Question: What is the name of the tenant mentioned in the document?
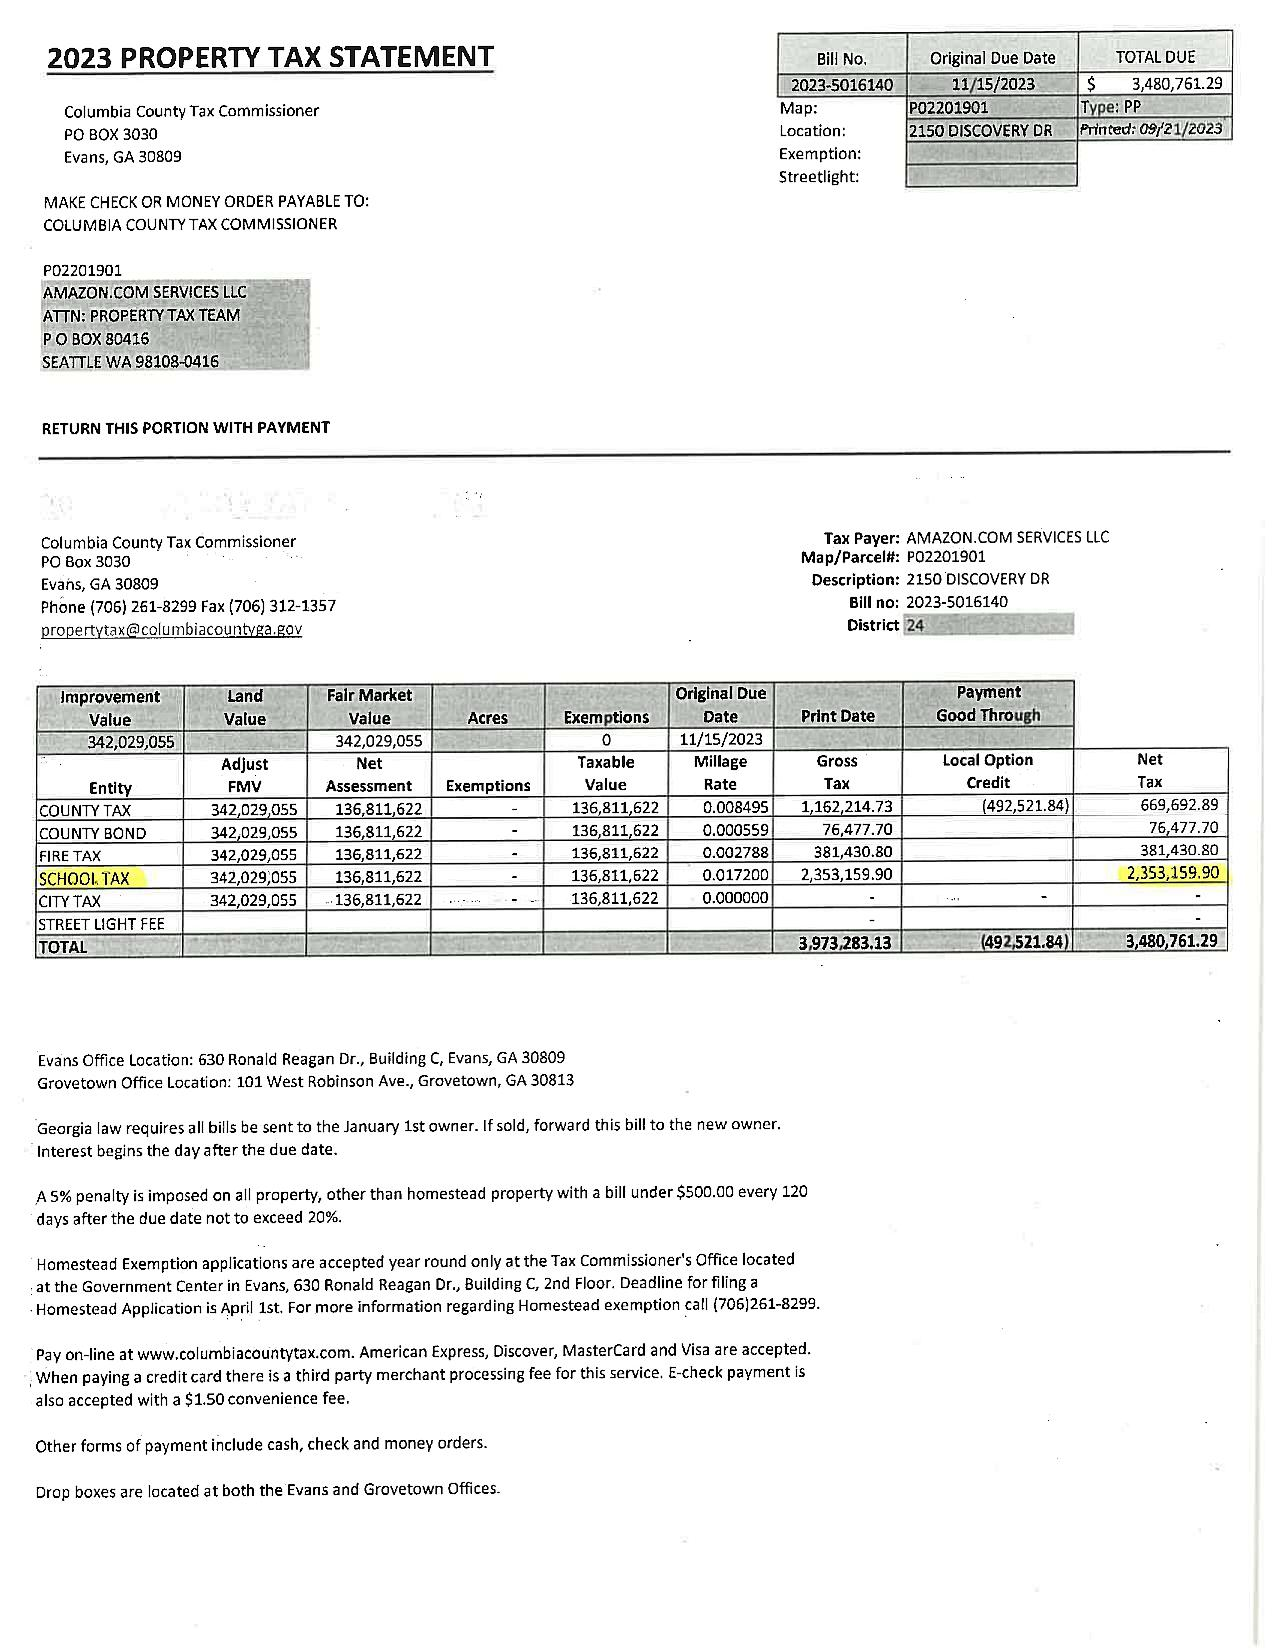
Answer: "AMAZON.COM SERVICES LLC"